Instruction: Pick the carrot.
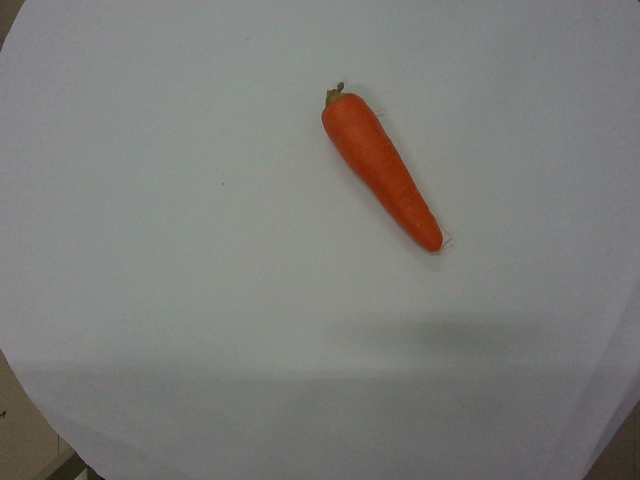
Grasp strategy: vertical